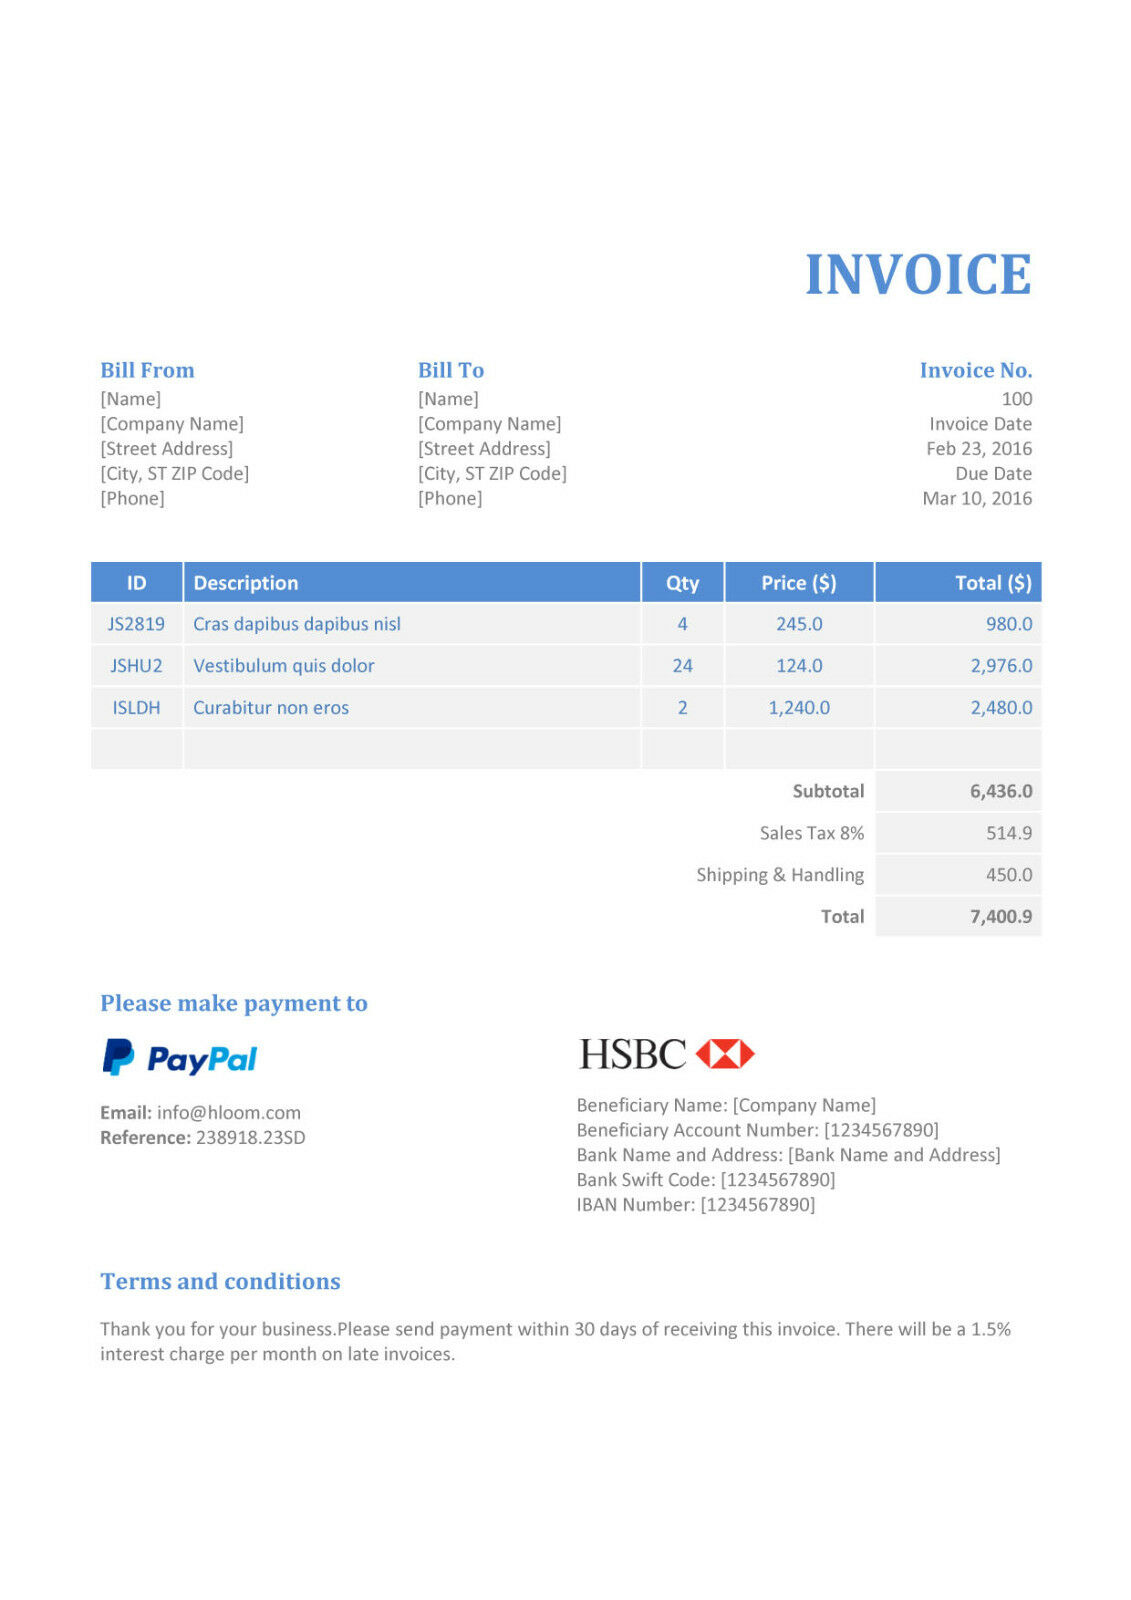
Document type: Invoice